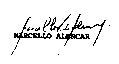
Signature of: marcello alencar